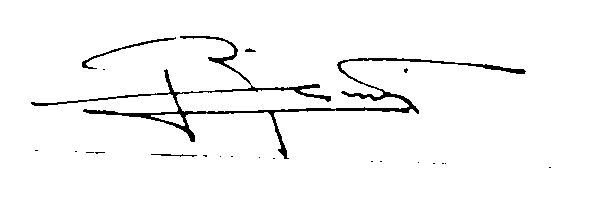
Signature of: rafael ángel calderón